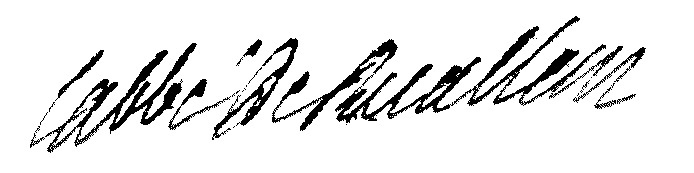
Signature of: pierre jean de ruallem